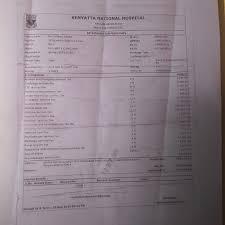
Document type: Invoice